Question: How is the history relevant to the case?
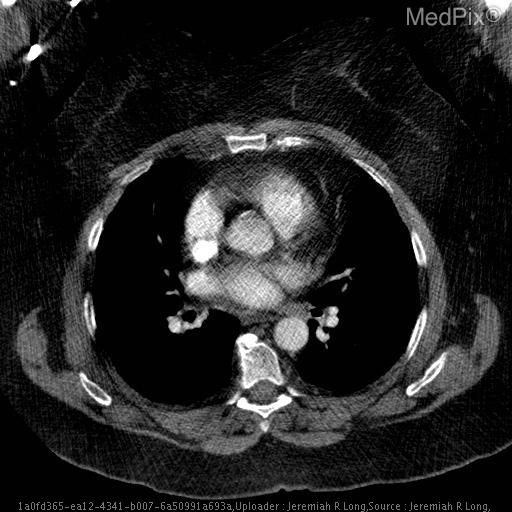
Answer: The patient's history of Shortness fo breath with concern for pulmonary embolism. is key in understanding the case.